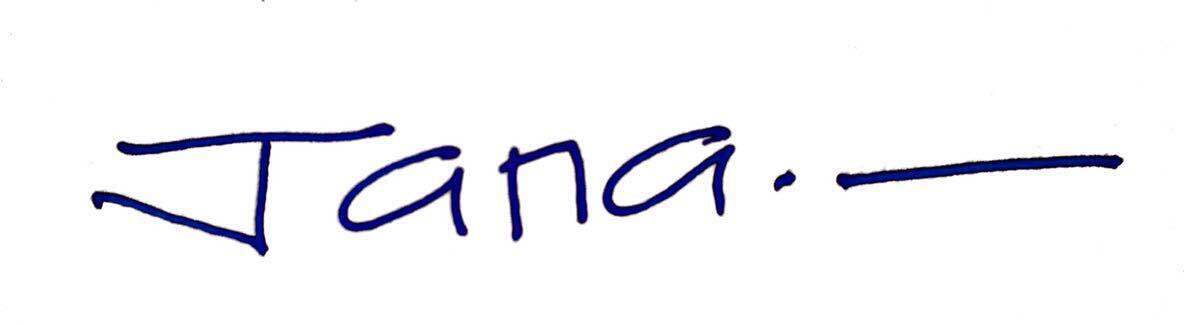
Signature of: jana rodriguez hertz